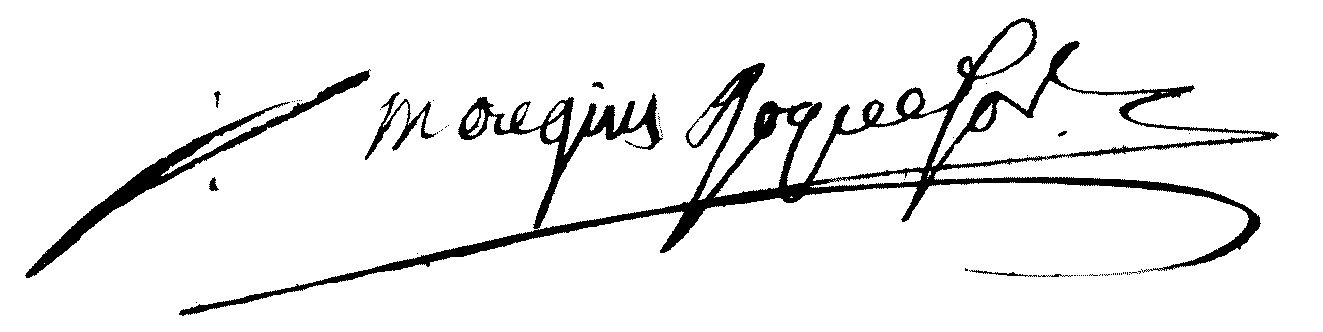
Signature of: jean joseph mougins de roquefort